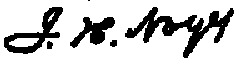
Signature of: john humphrey noyes